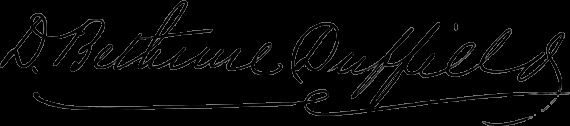
Signature of: d bethune duffield